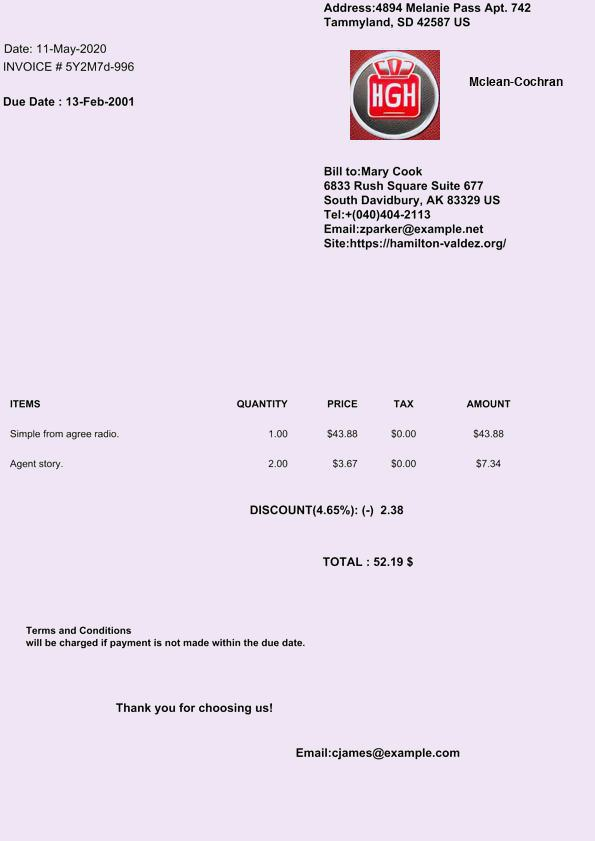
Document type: Invoice